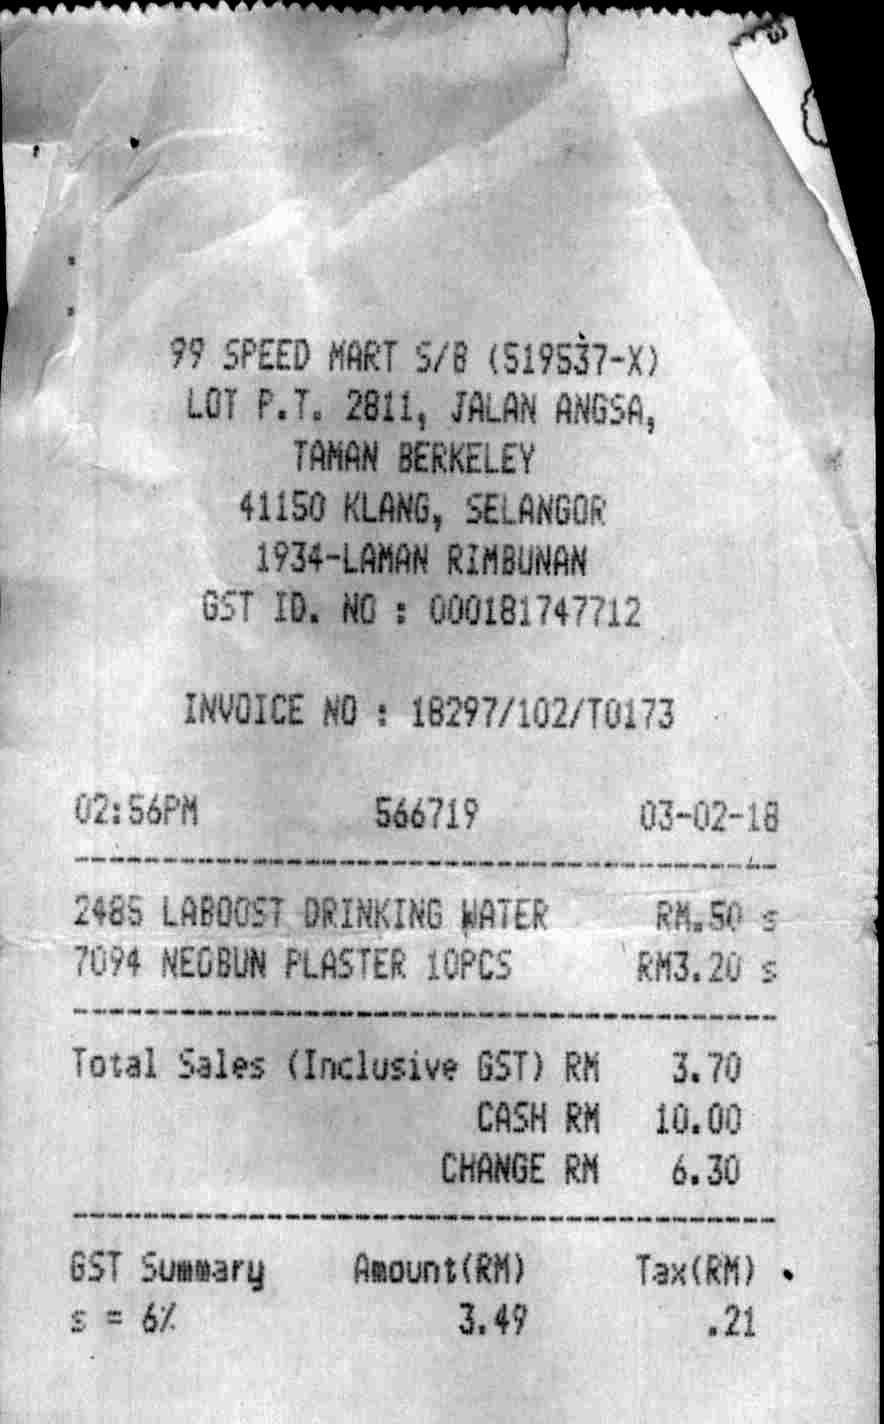
99 SPEED MART S/B (519537-X)
LOT P. T. 2811, JALAN ANGSA,
TAMAN BERKELEY
41150 KLANG, SELANGOR
1934-LAMAN RIMBUNAN
GST ID. NO : 000181747712
INVOICE NO : 18297/102/T0173
02:56PM
566719
03-02-18
2485 LABOOST DRINKING WATER
RM.50
S
7094 NEOBUN PLASTER 10PCS
RM3.20
S
TOTAL SALES (INCLUSIVE GST)
CASH
CHANGE
RM
RM
RM
3.70
10.00
6.30
GST SUMMARY
S = 6%
AMOUNT (RM)
3.49
TAX (RM)
.21